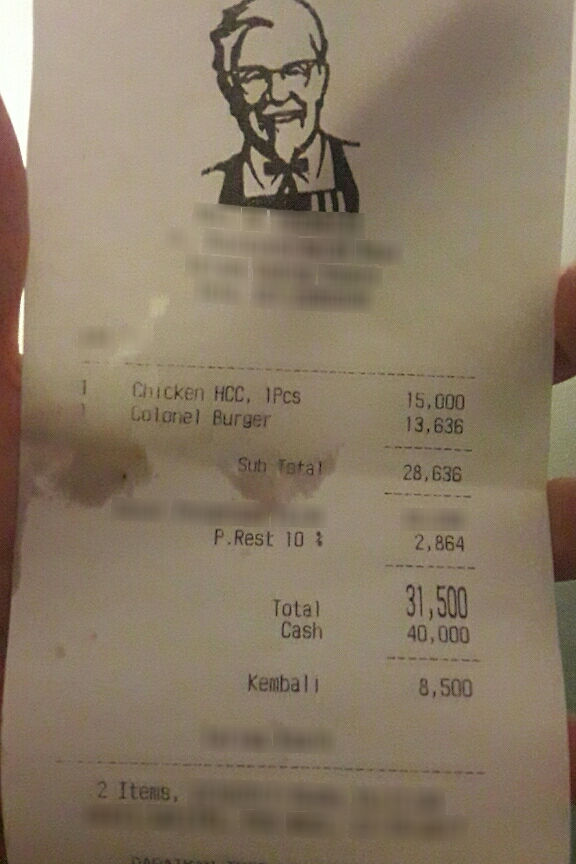
Number of items: 2
Subtotal: 28,636
Tax: 2,864
Total: 31,500
OCR text regions:
text: Sub
text: Total
text: 28,636
text: P.Rest
text: 10
text: %
text: 2,864
text: Total
text: 31,500
text: Cash
text: 40,000
text: Kembali
text: 8,500
text: 2
text: Items,
text: 1
text: Chicken
text: HCC,
text: 1Pcs
text: 15,000
text: 1
text: Colonel
text: Burger
text: 13,636